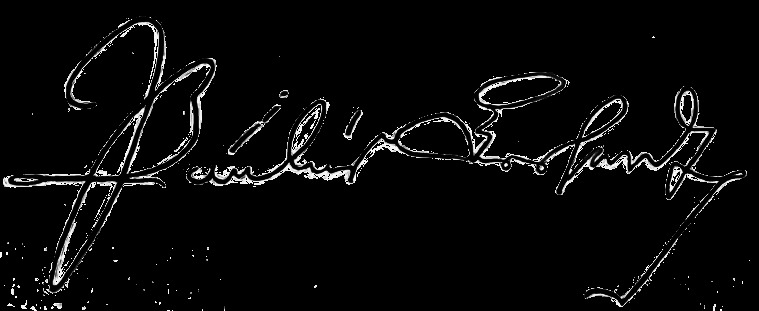
Signature of: paul gerhardt